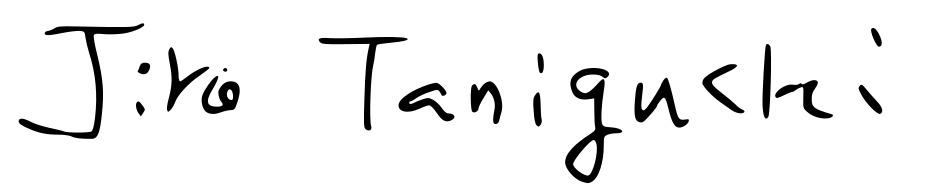
Signature of: jiro taniguchi